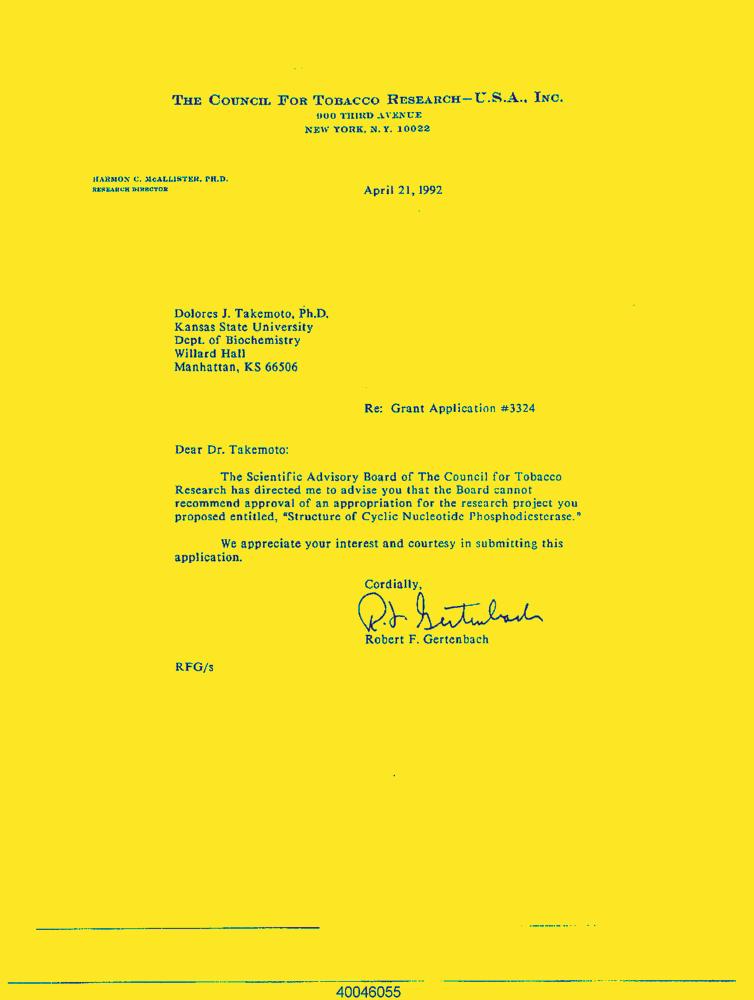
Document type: Letter-Doc